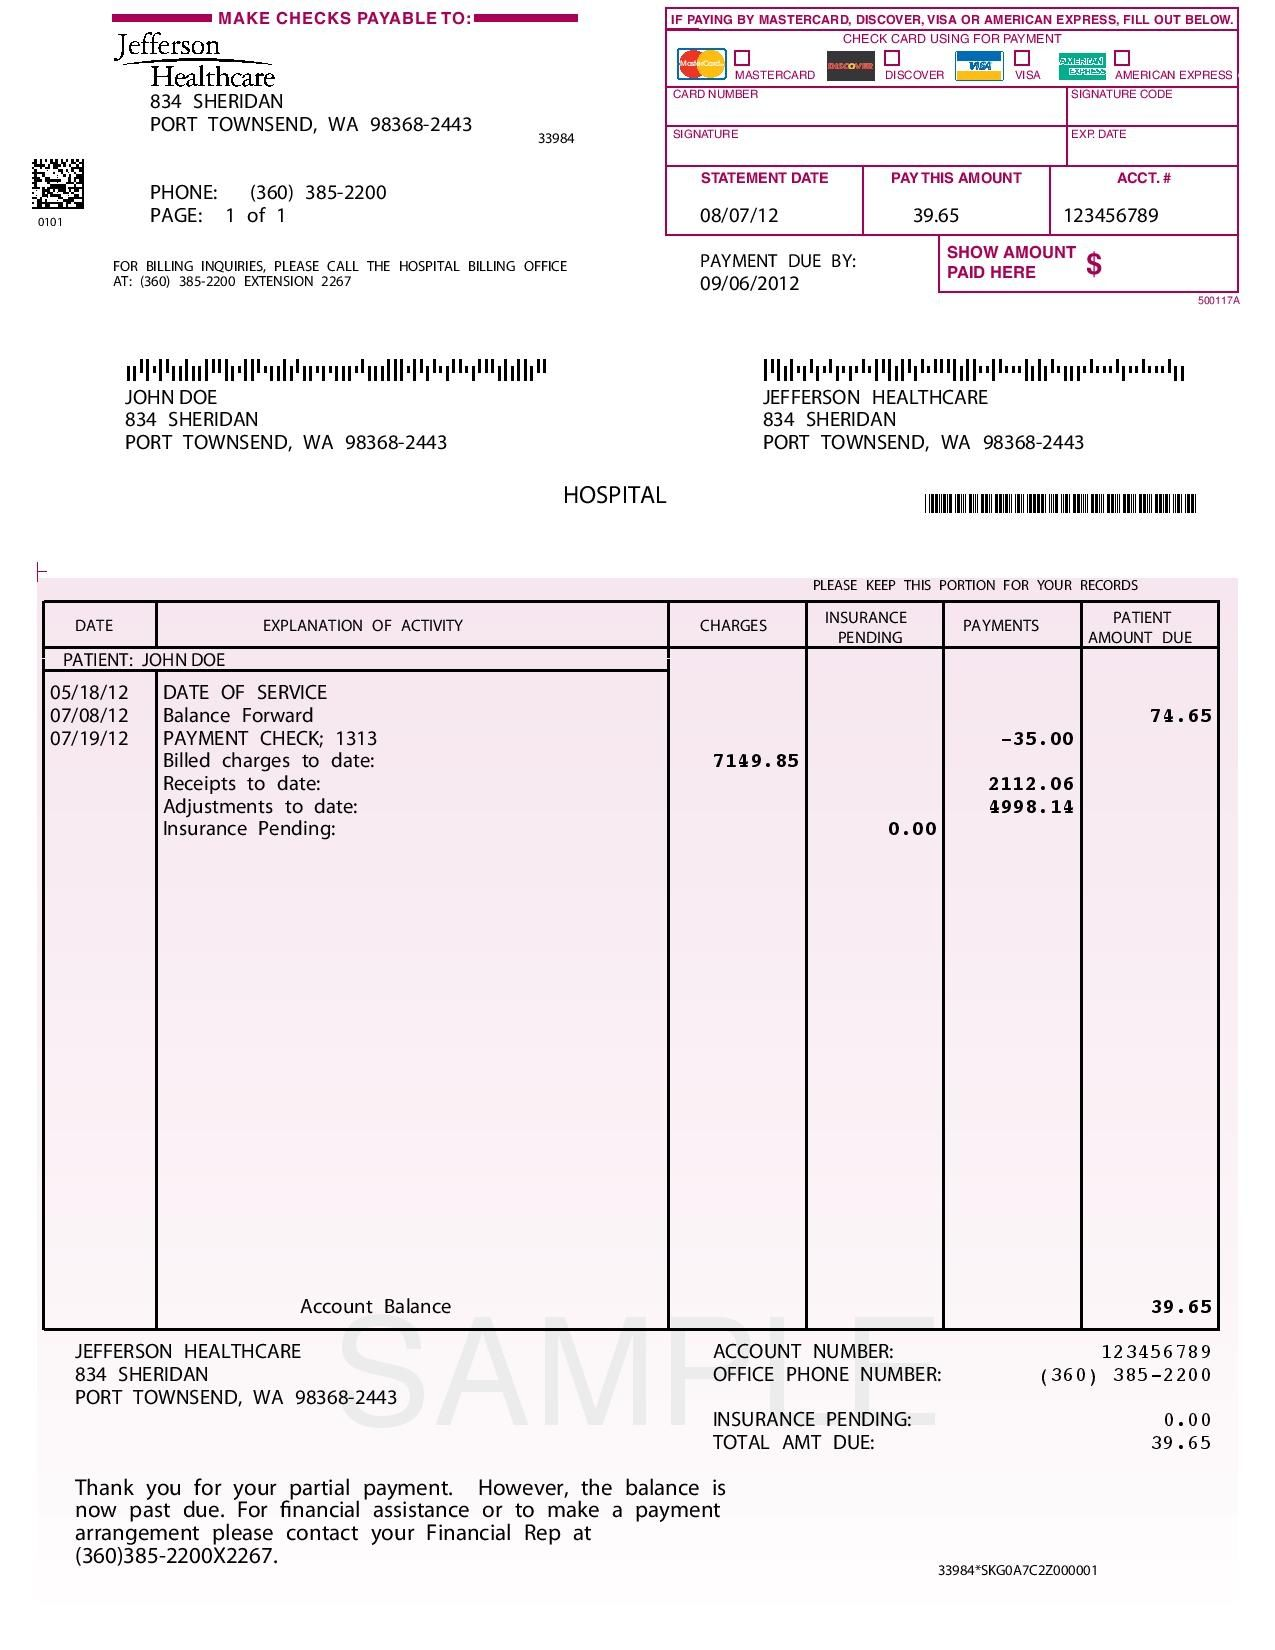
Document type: Invoice